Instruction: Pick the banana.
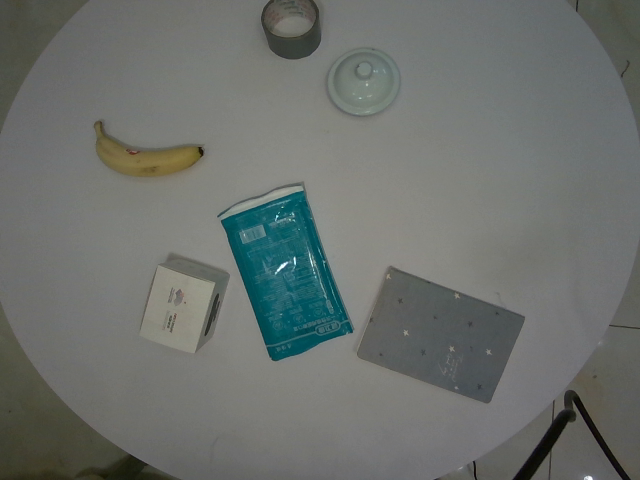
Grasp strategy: vertical